Question: Explain the disease:
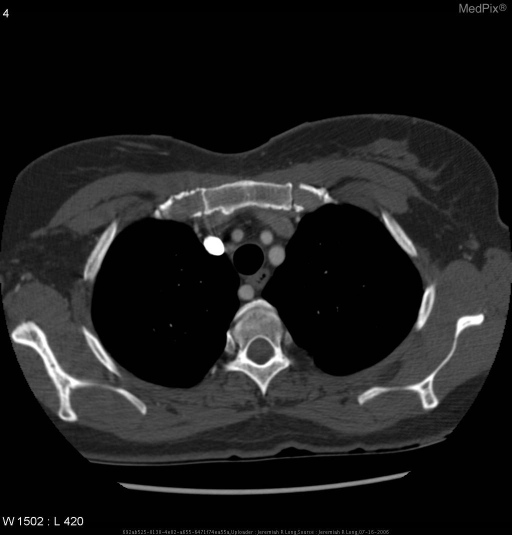
Answer: The disease is discussed as: •  most common congenital vascular anomaly of the aortic arch
•  with the anterior aorta, the ARSA creates a vascular ring around the mediastinal structures, including the trachea and esophagus
•  most often asymptomatic
•  may cause wheezy or stridorous breathing; usually picked-up by 2 years
•  dysphagia ("dysphagia lusoria"), particularly in patients with a wide based take-off of the aberrant vessel ('Diverticulum of Kommerell').
•  widened mediastinum silhouette on plain PA/AP chest films
•  posterior notch on barium swallow/esophagogram
•  associated with  many types of congenital heart disease, Down's, VCFS (Velo-Cardio-Facial),  DiGeorge's, Dubowitz's, and Edward's syndromes